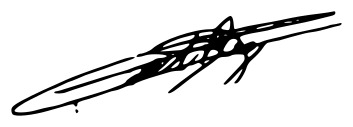
Signature of: carmen del riego